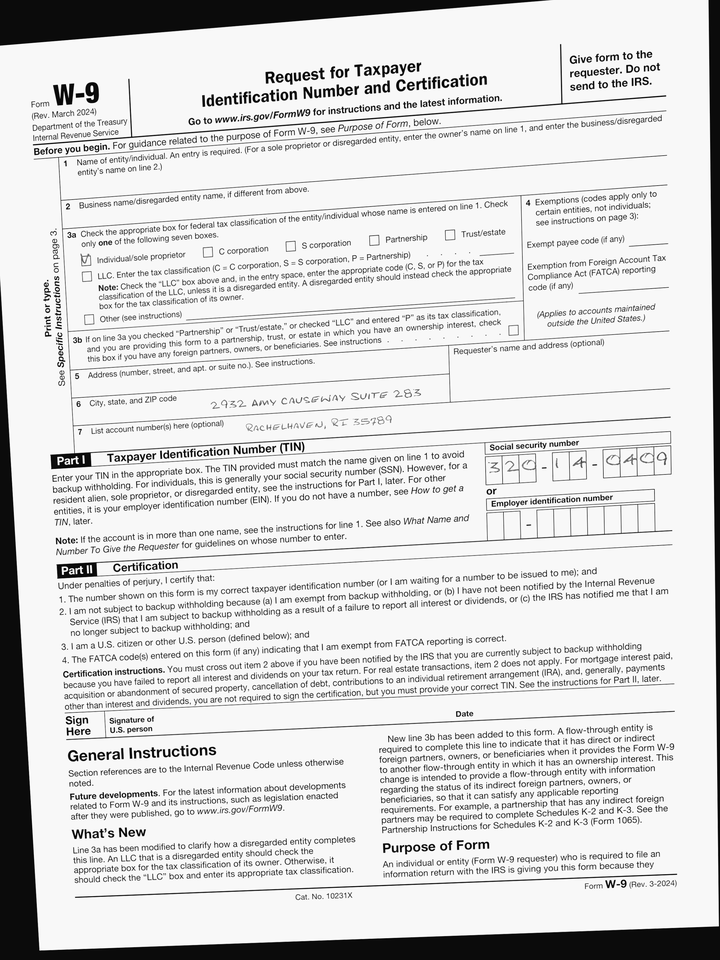
adr1: 2932 Amy Causeway Suite 283
adr2: Rachelhaven, RI 35789
cbx: yes
ssn: 320140409